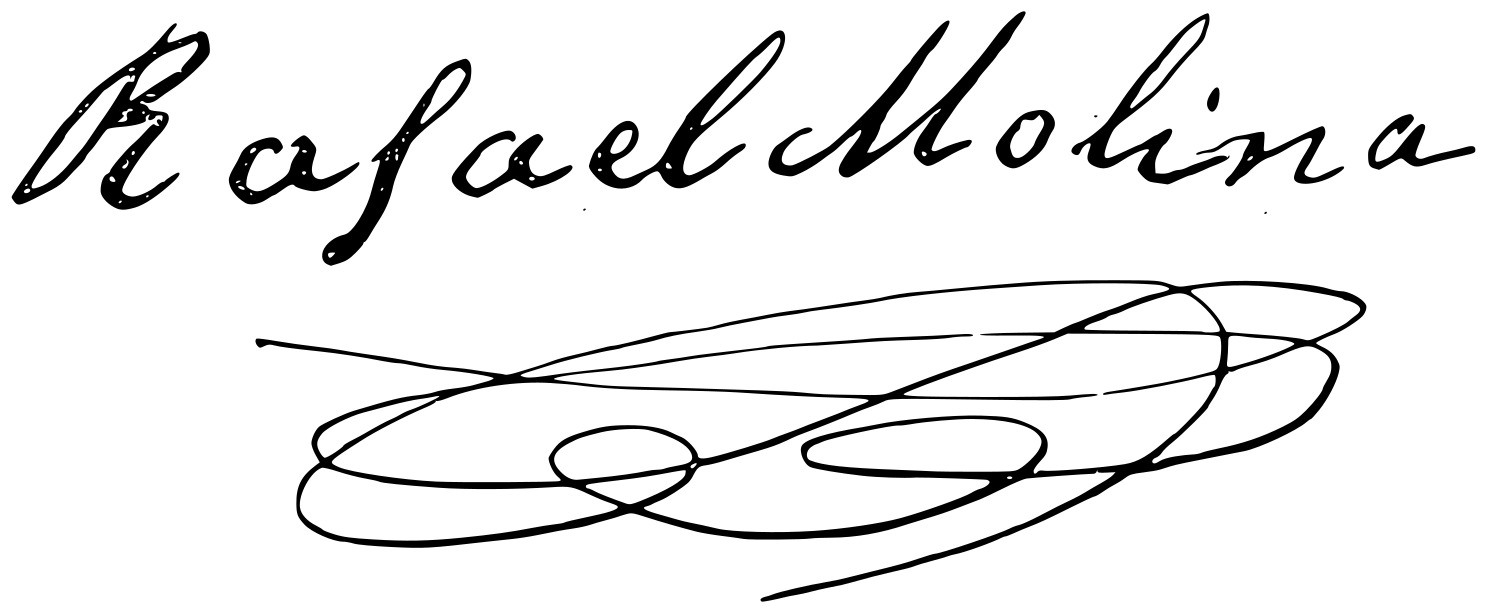
Signature of: rafael molina sánchez